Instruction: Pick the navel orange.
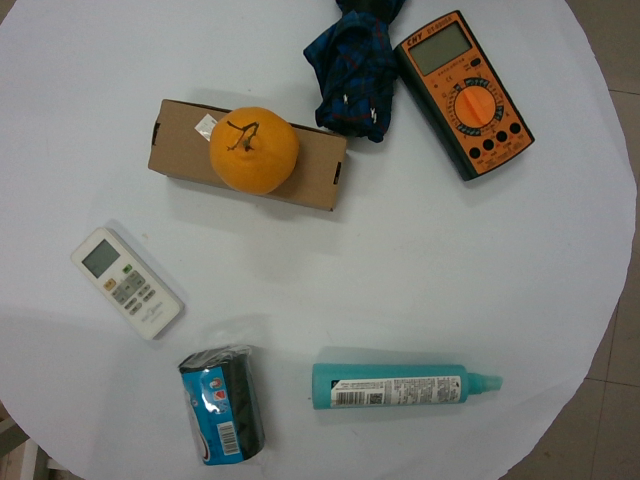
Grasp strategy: vertical